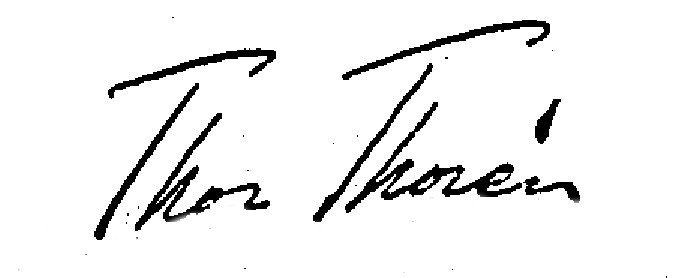
Signature of: thor thorén